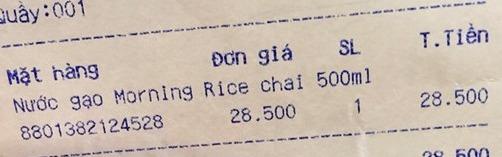
Quầy:001

<table>
<tr>
<th>Mặt hàng</th>
<th>Đơn giá</th>
<th>SL</th>
<th>T.Tiền</th>
</tr>
<tr>
<td>Nước gạo Morning Rice chai 500ml<br>8801382124528</td>
<td>28.500</td>
<td>1</td>
<td>28.500</td>
</tr>
</table>

28.500